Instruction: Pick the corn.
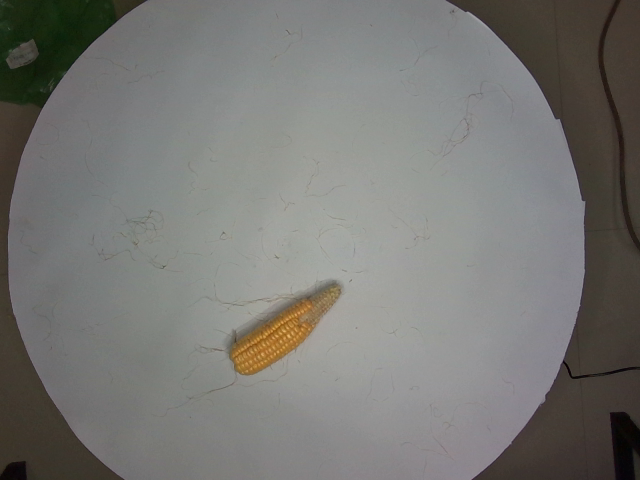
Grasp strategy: vertical